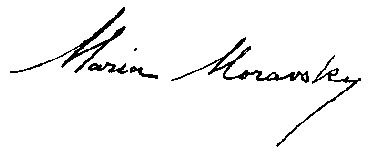
Signature of: maria moravskaya